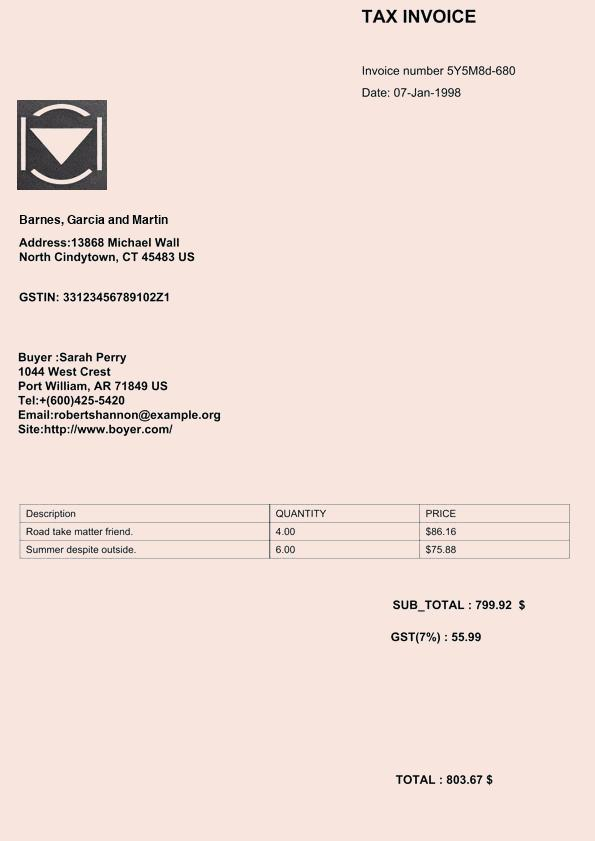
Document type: Invoice